Question: What is the potential diagnosis?
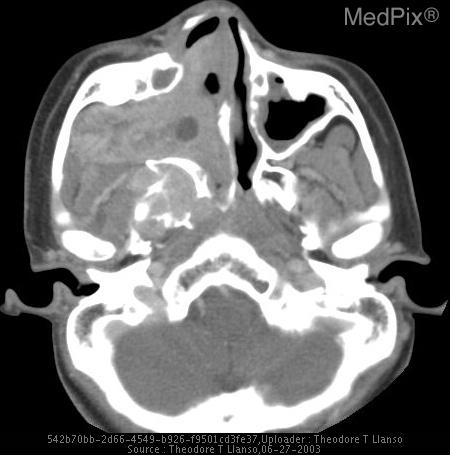
Answer: The possible diagnosis includes Juvenile Nasopharyngeal Angiofibroma (JNA)
Sarcoma
Meningioma.